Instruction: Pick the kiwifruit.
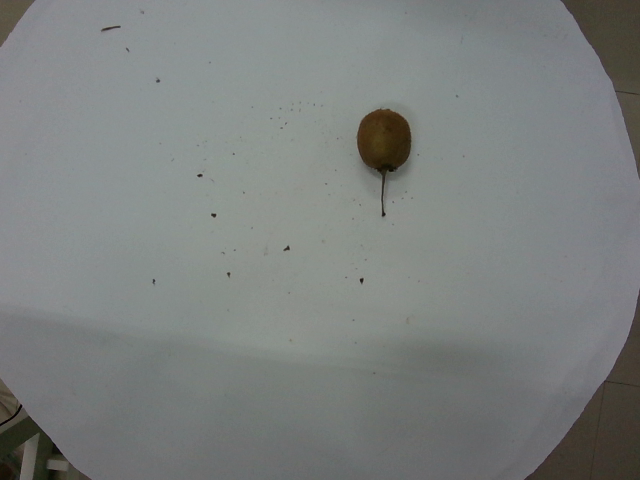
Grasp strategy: vertical